Question: What is the appraised value of the property as recorded in the document?
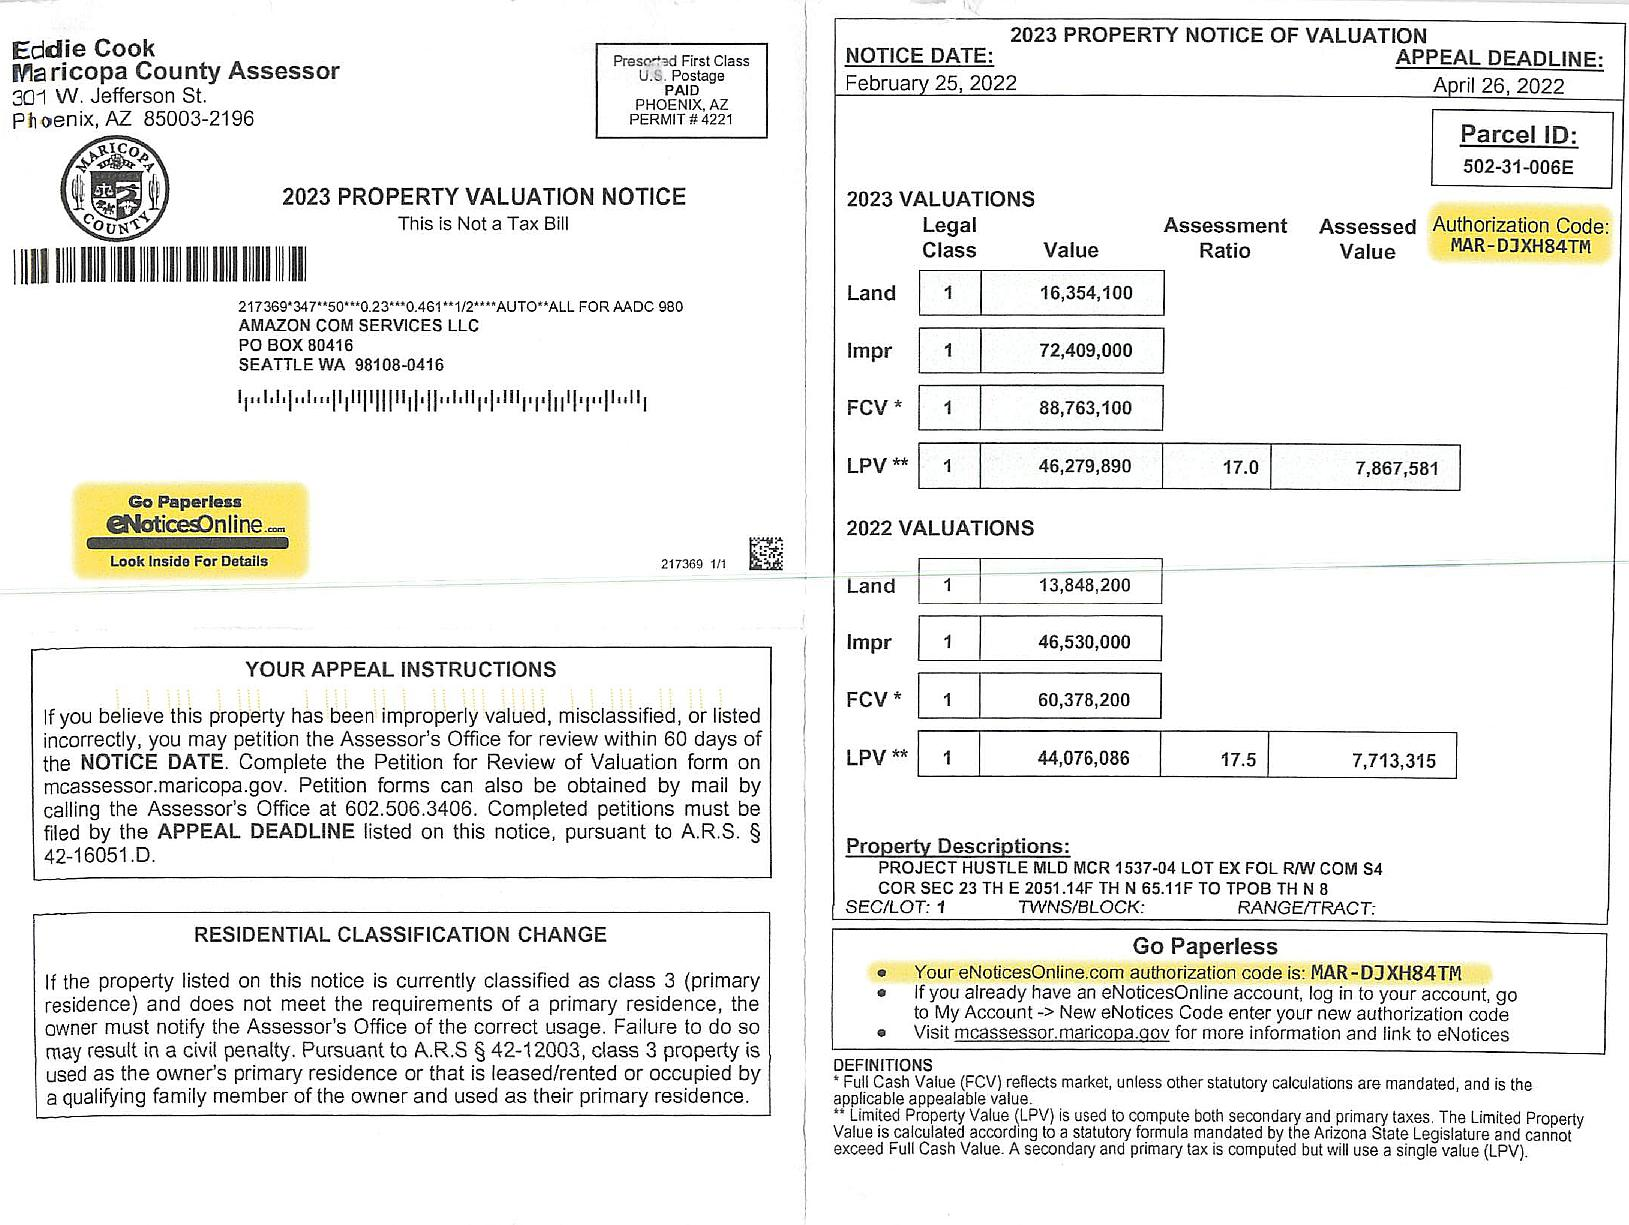
Answer: "88,763,100"